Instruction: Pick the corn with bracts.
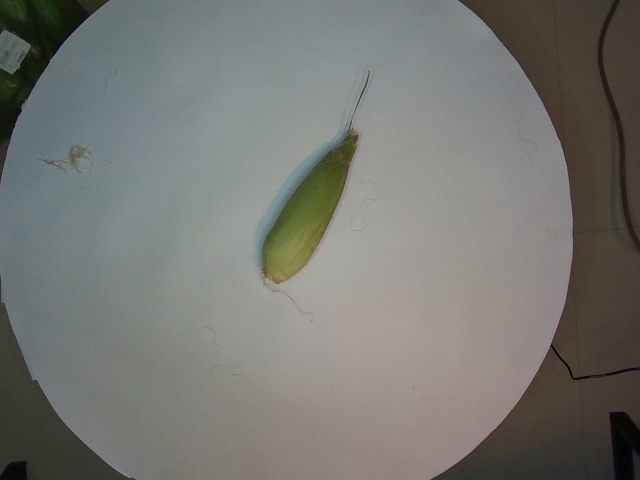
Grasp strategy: vertical